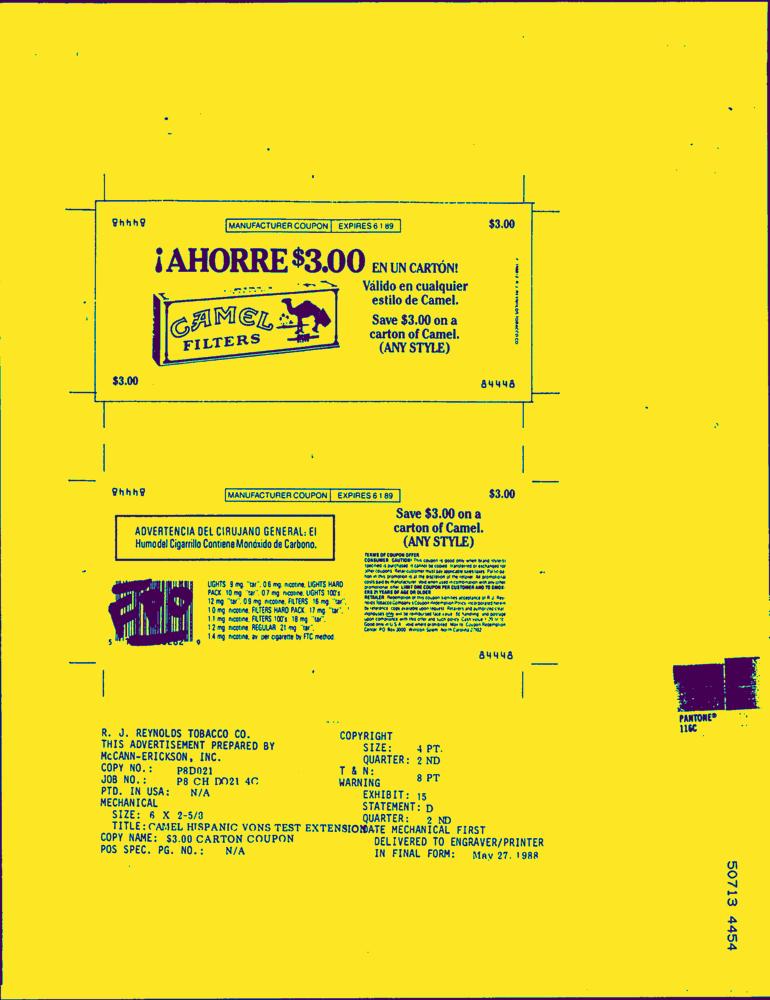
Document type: AD